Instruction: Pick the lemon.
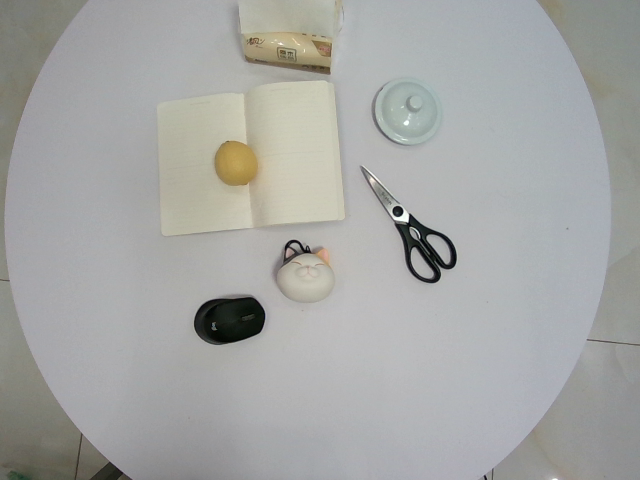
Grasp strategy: vertical